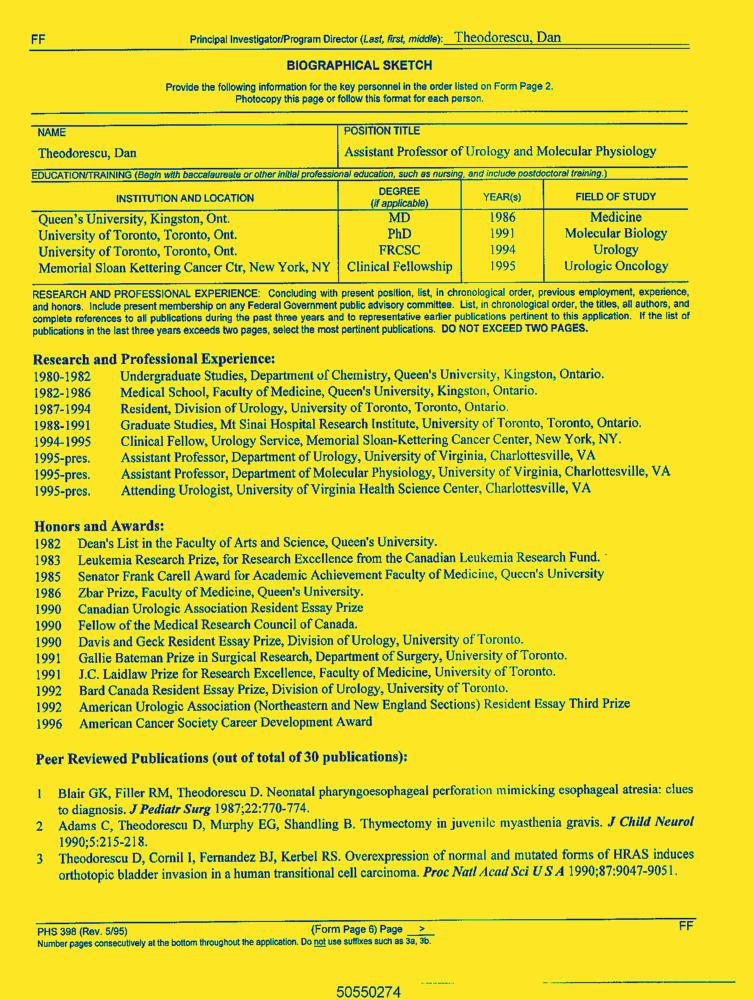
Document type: Resume-Doc